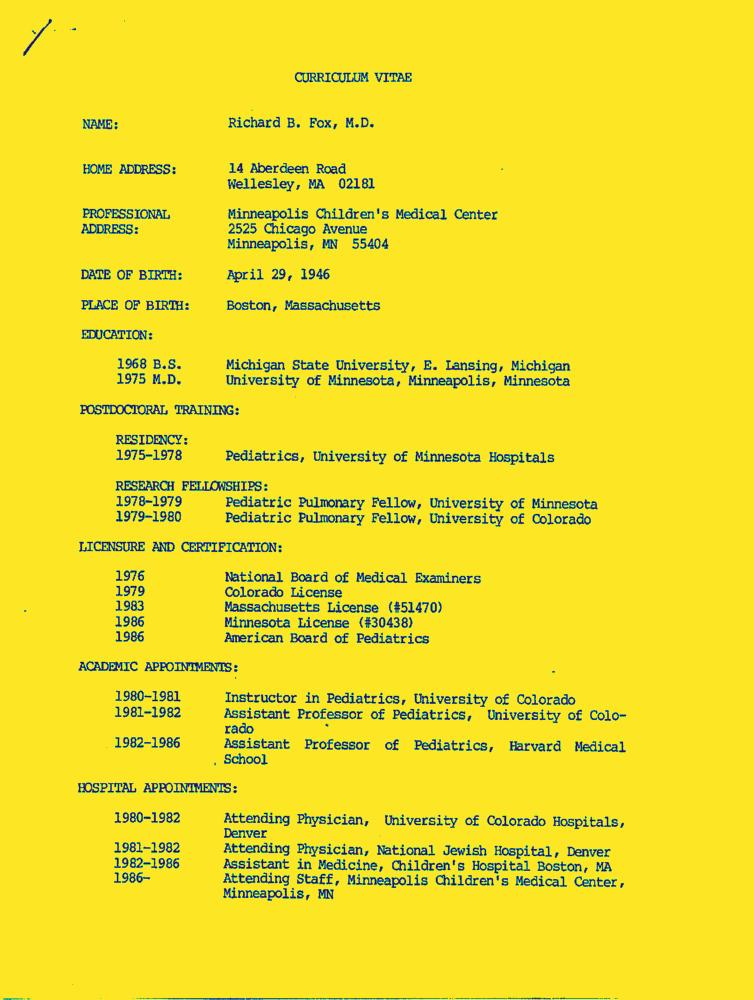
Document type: Resume-Doc